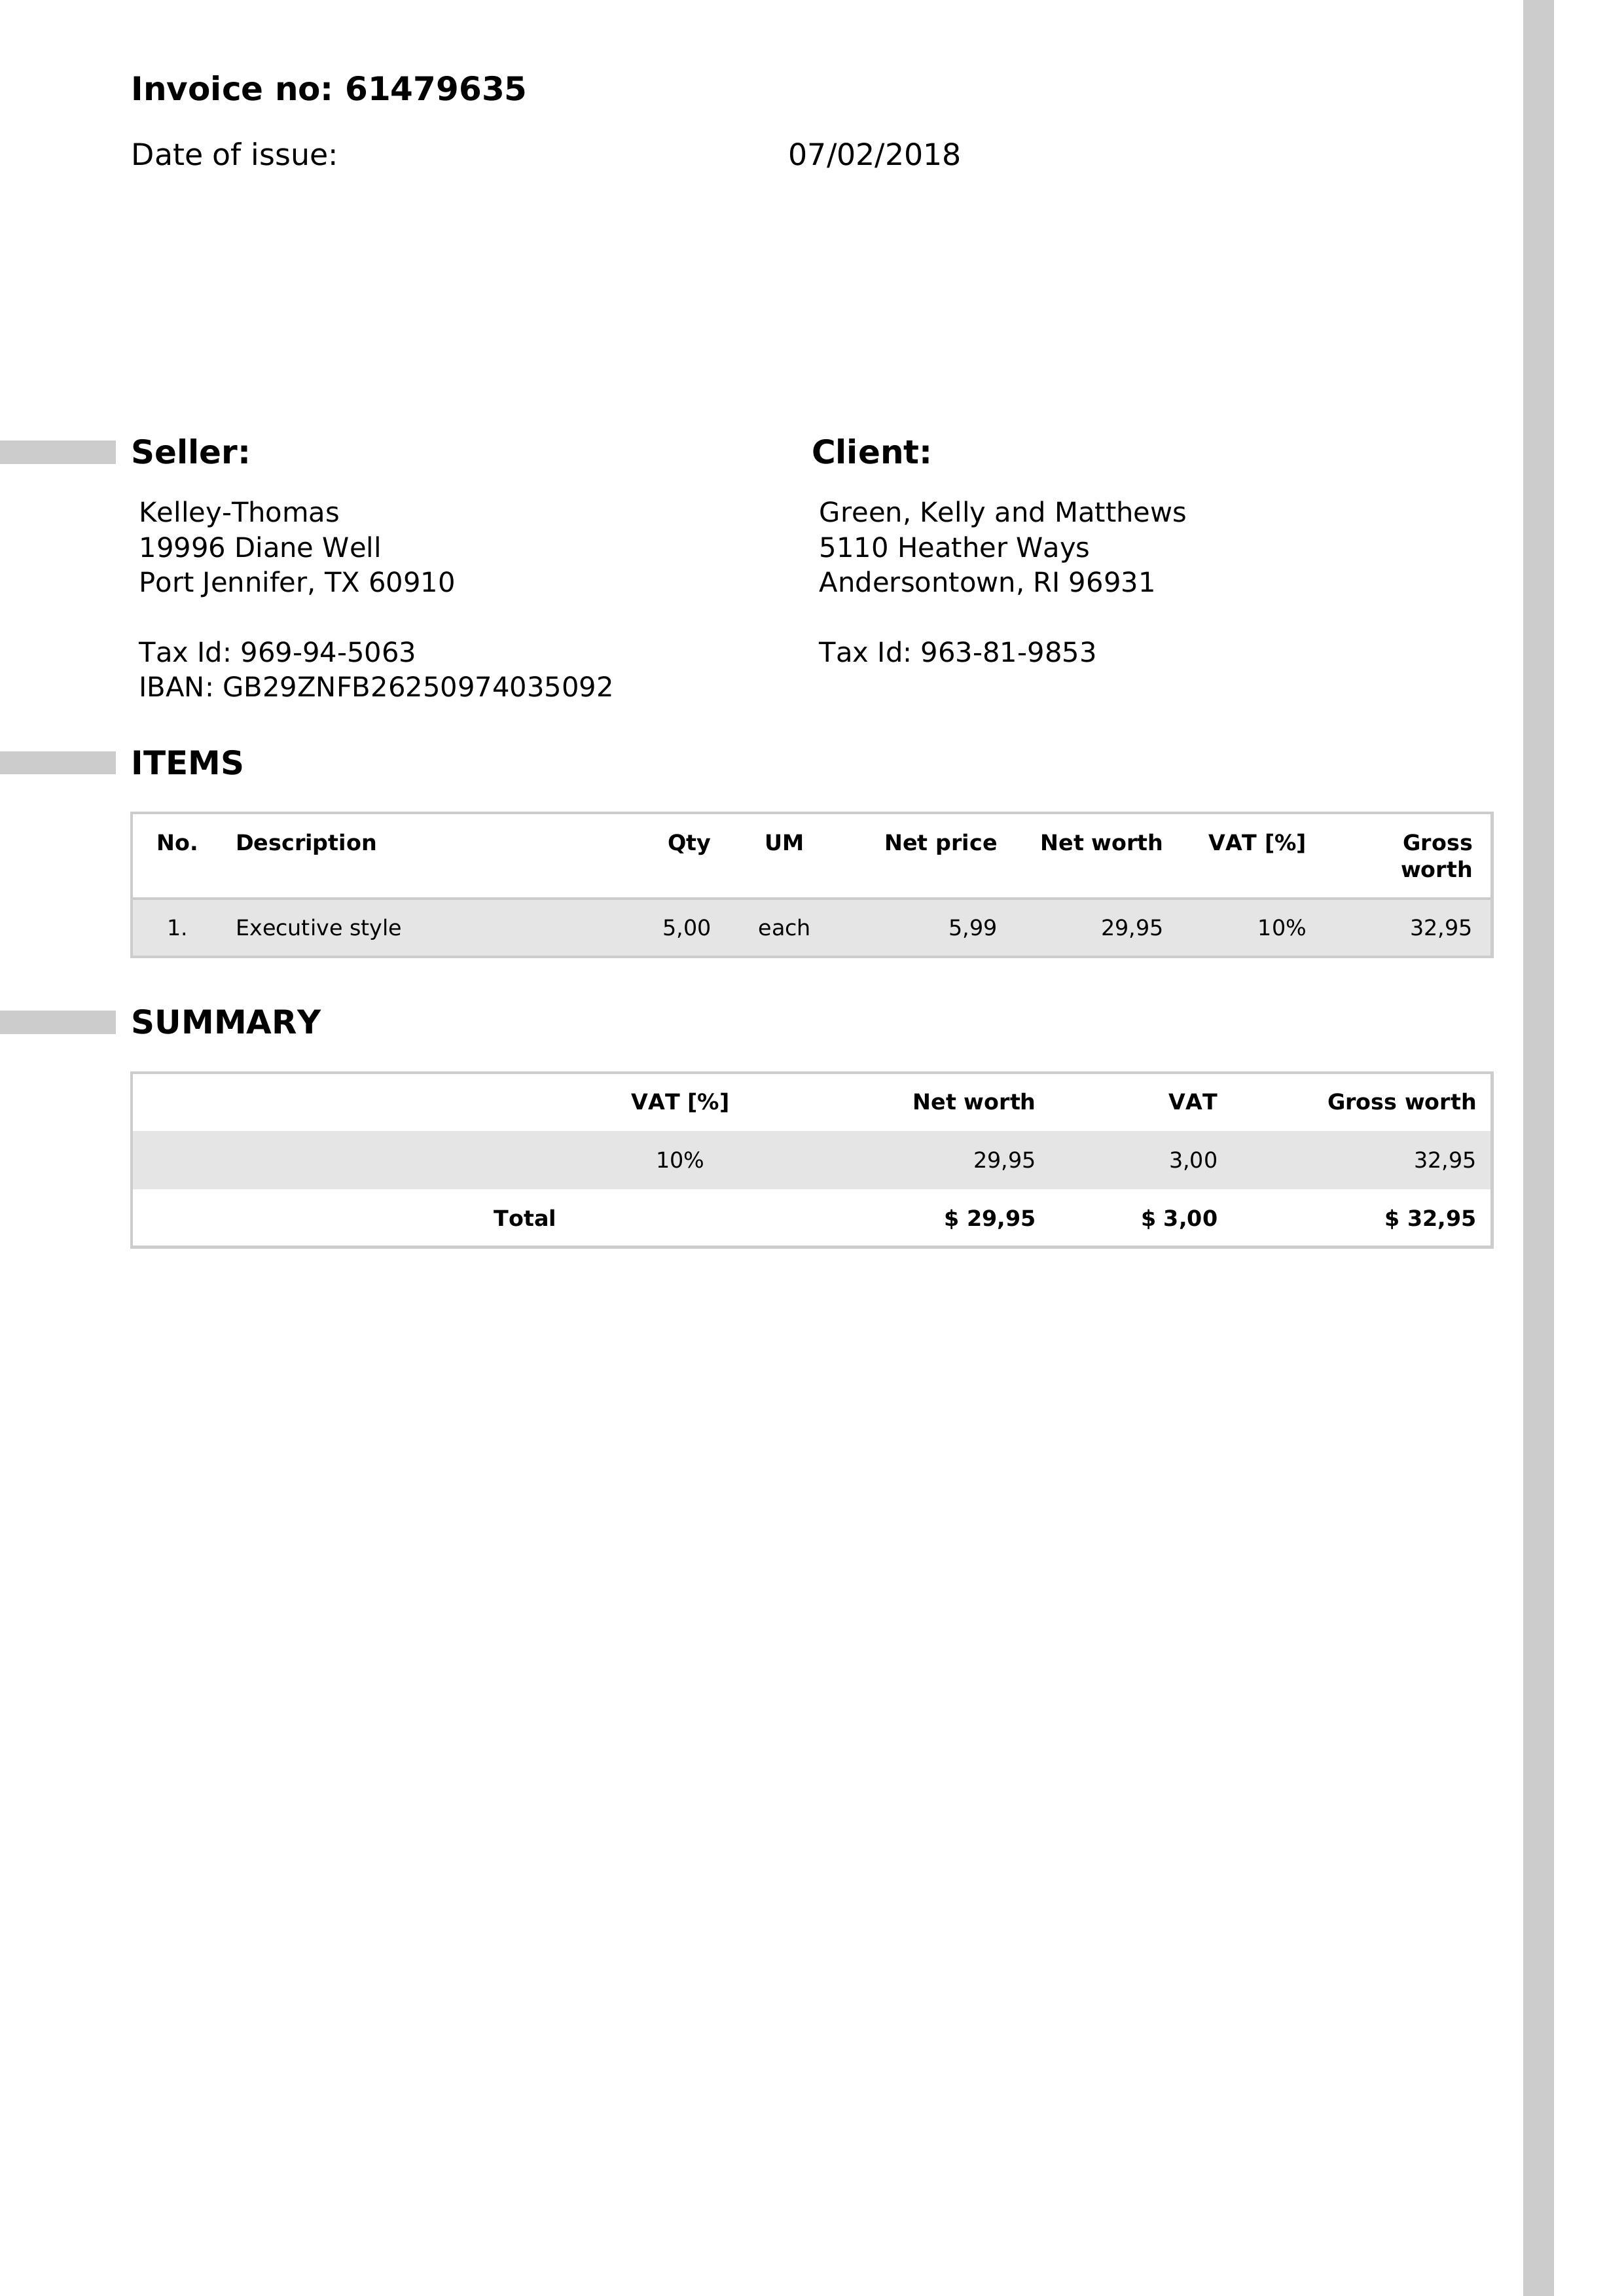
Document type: Invoice